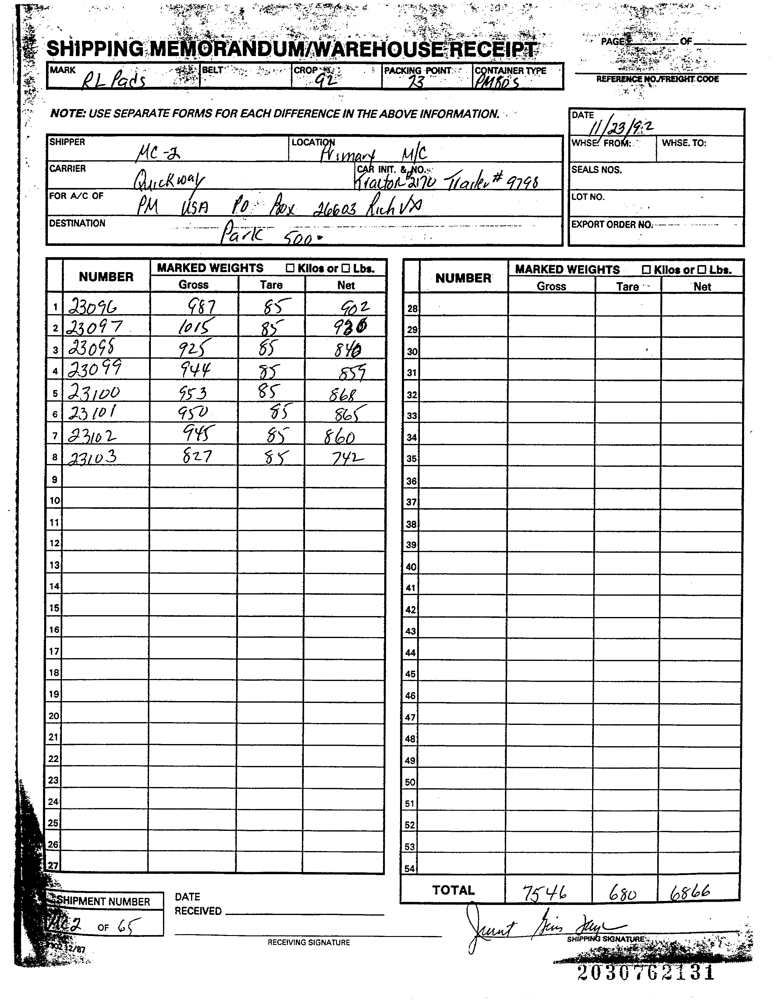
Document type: Invoice